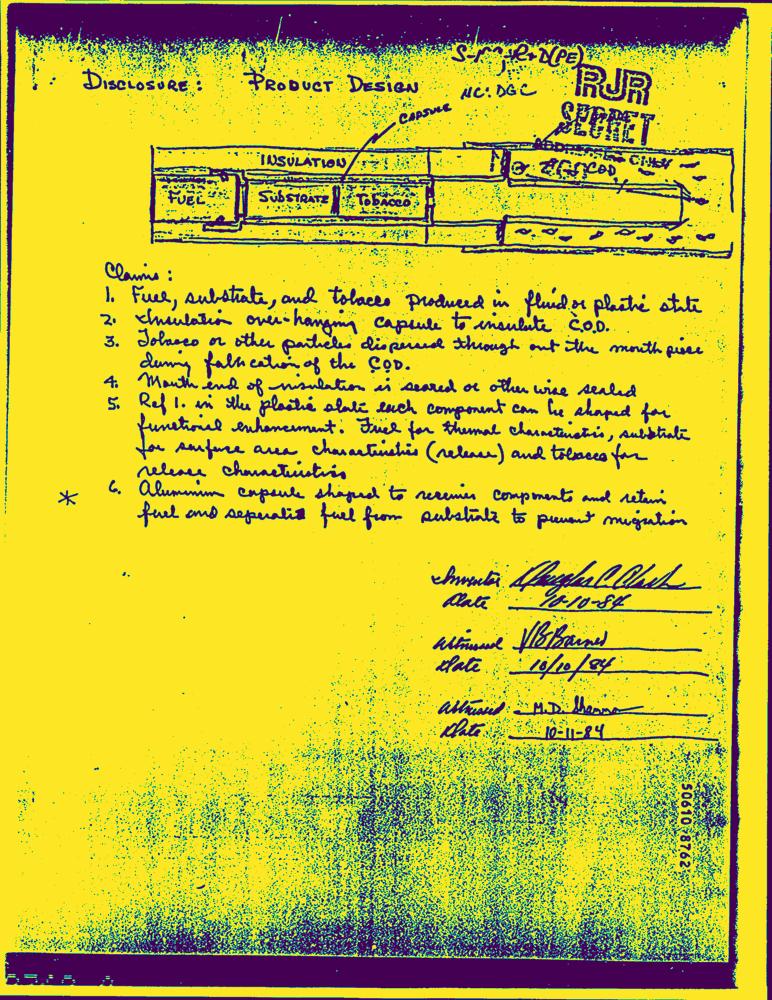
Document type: Hand-Written